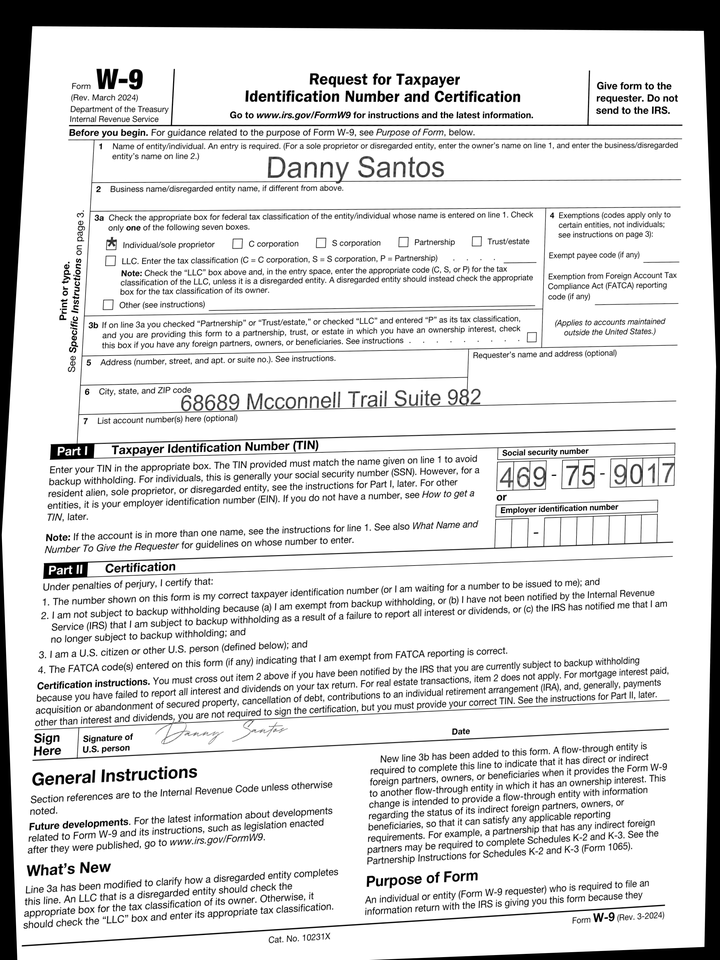
adr1: 68689 Mcconnell Trail Suite 982
cbx: yes
ssn: 469759017
enm: Danny Santos